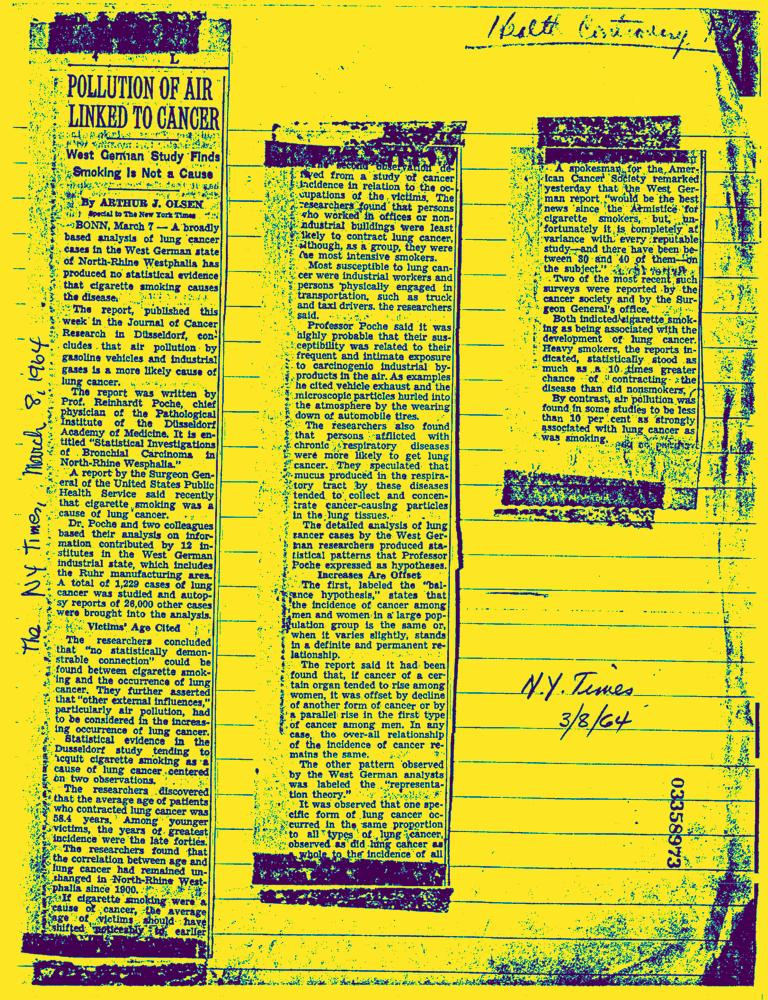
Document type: News-Article